Question: Explain the disease:
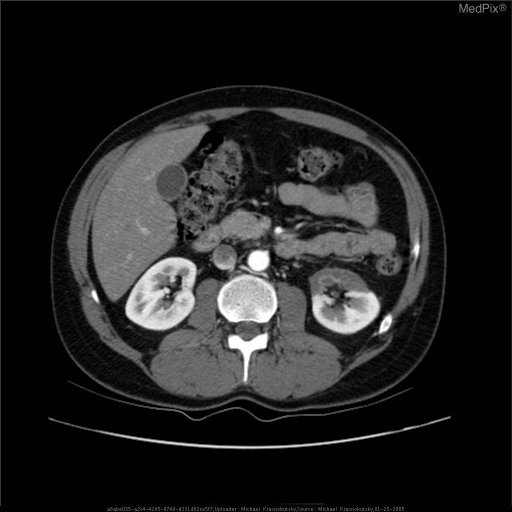
Answer: The disease is discussed as: Renal infarct is the formation of a necrotic area in a kidney that results from renal blood vessel occlusion.  The size and location of the infarct depends on the site of vascular occlusion.  Occlusion can be either thrombotic or embolic in nature.  Thrombotic events are more likely to occlude large renal arteries or its branches.  Emboli, on the other hand, can cause more distal occlusions resulting in smaller defects and/or multiple ones. Residual renal function after infarction depends on the extent of the damage.

Cause:  Most common caused - renal artery embolism secondary to  mitral stenosis.  Other causes include infective endocarditis, atrial fibrillation, microthrombus in the left ventricle, rheumatic valvular disease, or recent myocardial infarction.
May also be caused by atherosclerosis with or without thrombus formation, thrombus from flank trauma, sickle cell anemia.

Patients may present with acute or chonic abdominal pain, generalized or localized to affected flank. Occlusive events may also be clinically silent.

On IVP study, the infarcted portion of the kidney does not excrete contrast and is seen as a defect in a renal contour.  CT through the kidneys after administration of intravenous contrast demonstrates an area of non perfusion.  There may be a rim of enhancement along the cortex.  This occurs when there is enough blood flow from the renal capsular vessels that penetrate into the outer most cortex.
Infarcted part of the kidney may be revascularized either through collateral, resolution of the thrombus, or by intervention.  If imaged during revascularization phase, the areas of infarct may have heterogenous enhancement.  In the absence of a baseline study, this may cause confusion and difficulty in making the correct diagnosis.

Differential diagnosis of a non enhancing kidney (part or whole) includes infection, tumor and ischemia.  Secondary signs such as rim enhancement and clinical picture help to offer the right diagnosis.